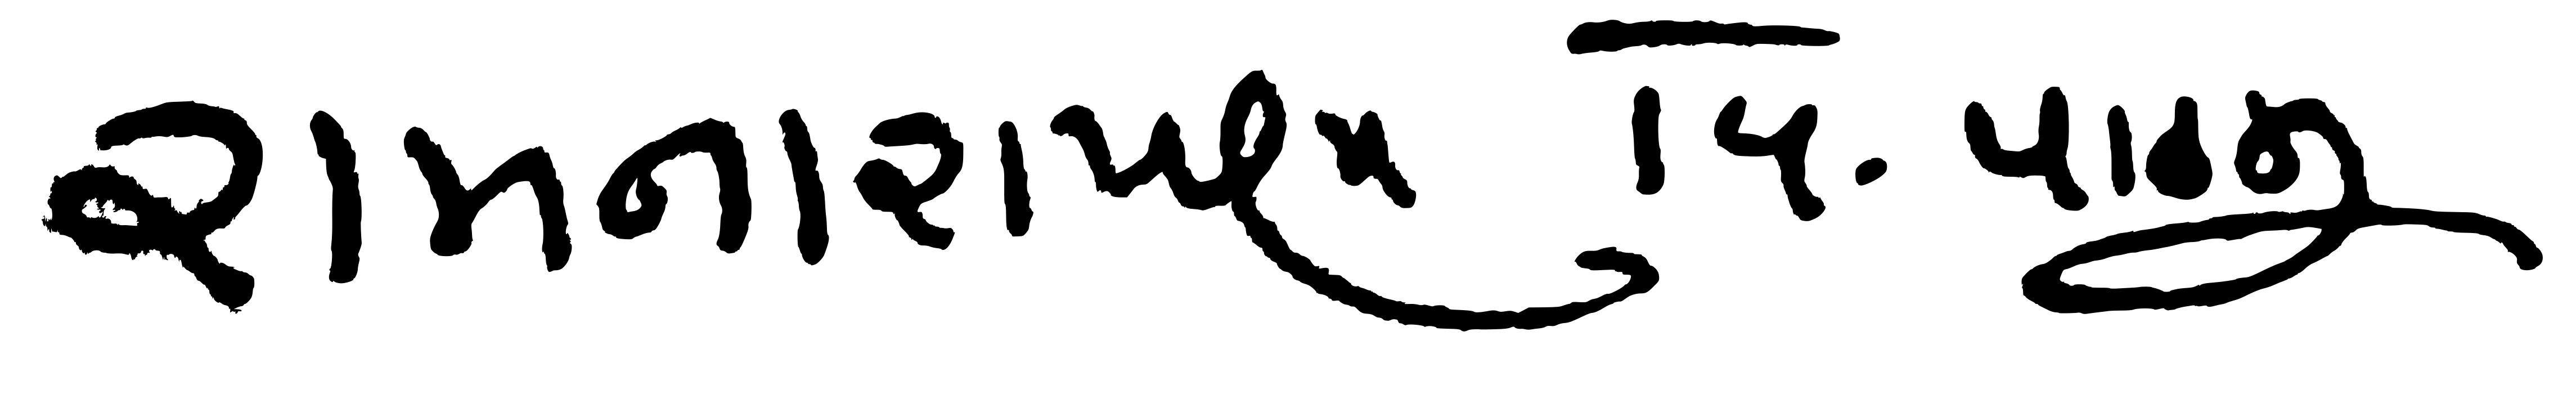
Signature of: ramnarayan v pathak